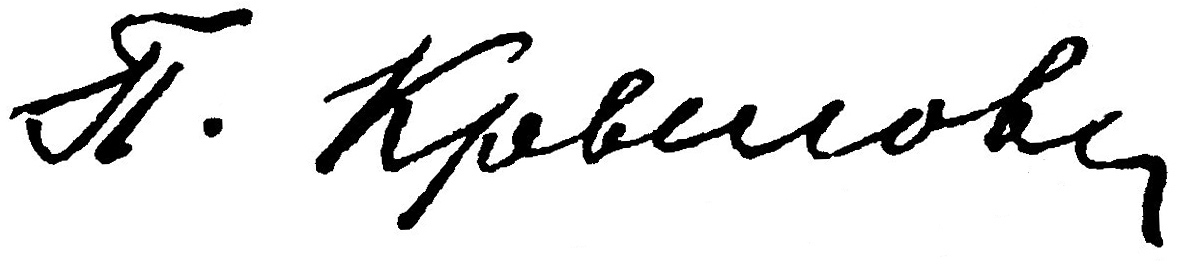
Signature of: pyotr krylov